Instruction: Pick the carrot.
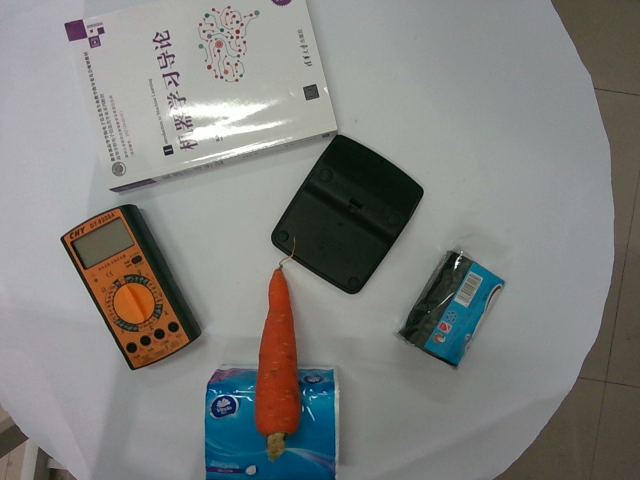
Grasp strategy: vertical